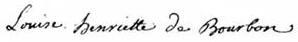
Signature of: louise henriette de bourbon